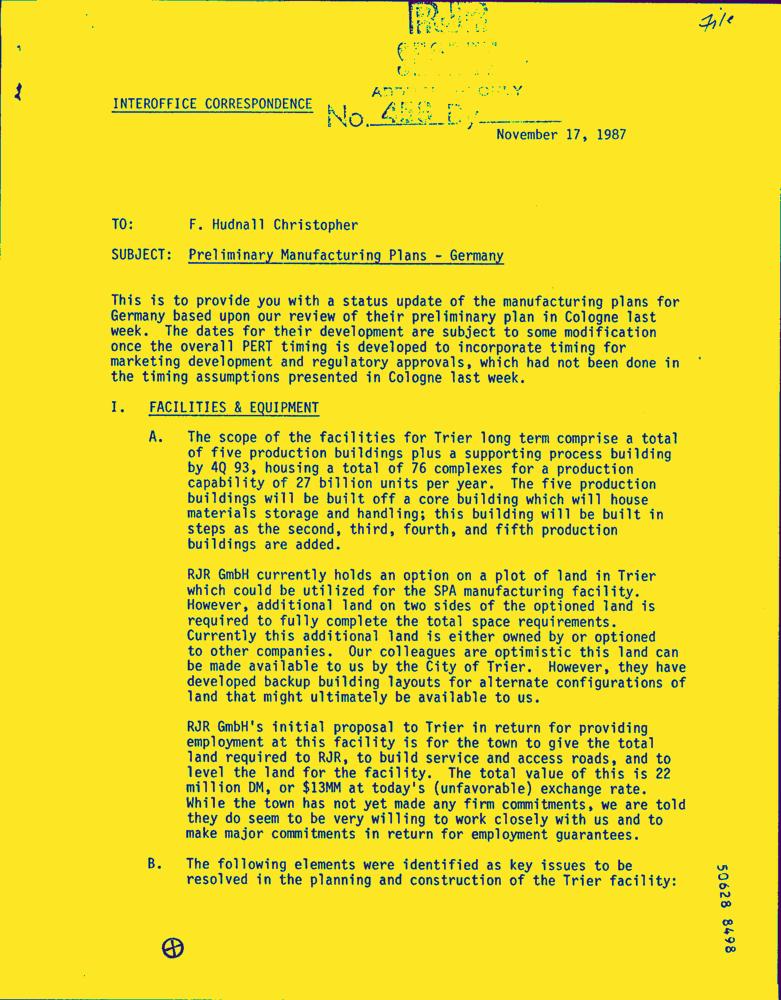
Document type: Letter-Doc